Question: What is the suspected problem?
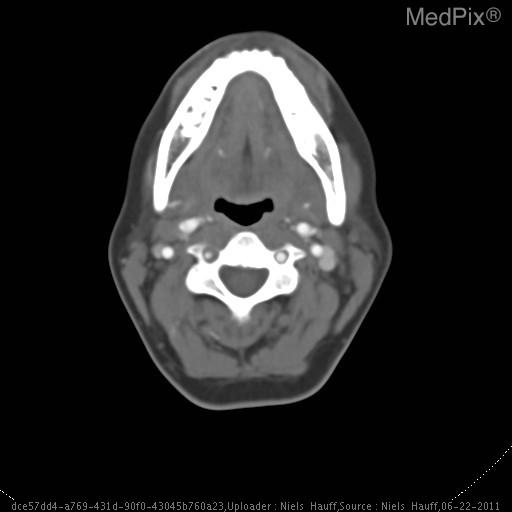
Answer: The findings suggest On the right, there is a long segment vertebral artery dissection spanning approximately from C1-C6.  Brain imaging was did not show any restricted diffusion to suggest secondary ischemia.. Asymmetric narrowed lumen of right vertebral artery.  Prominent soft tissue attentuation surrounding contrast opacified lumen with symmtric size of transverse formania.. The patient might have a history of 33 year old woman with 2 weeks of posterior headache and neck pain, nausea, and intermittent dizziness.  This has been worsening over the last 2 days. She reports subjective paresthesias of both hands as well as left upper extremity weakness..